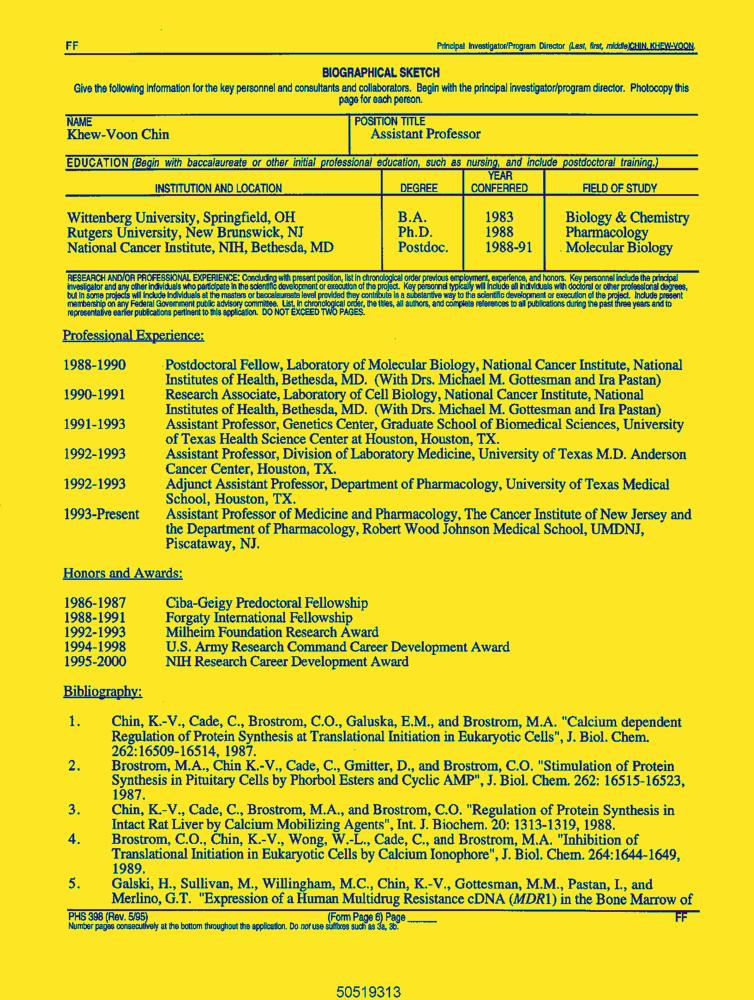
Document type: Resume-Doc